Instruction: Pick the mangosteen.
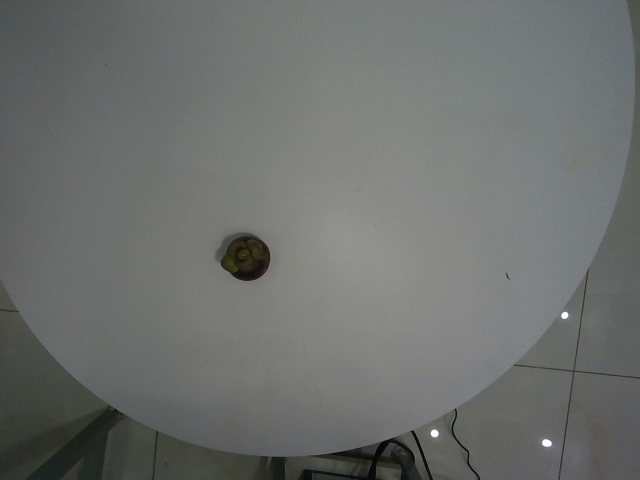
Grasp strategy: vertical